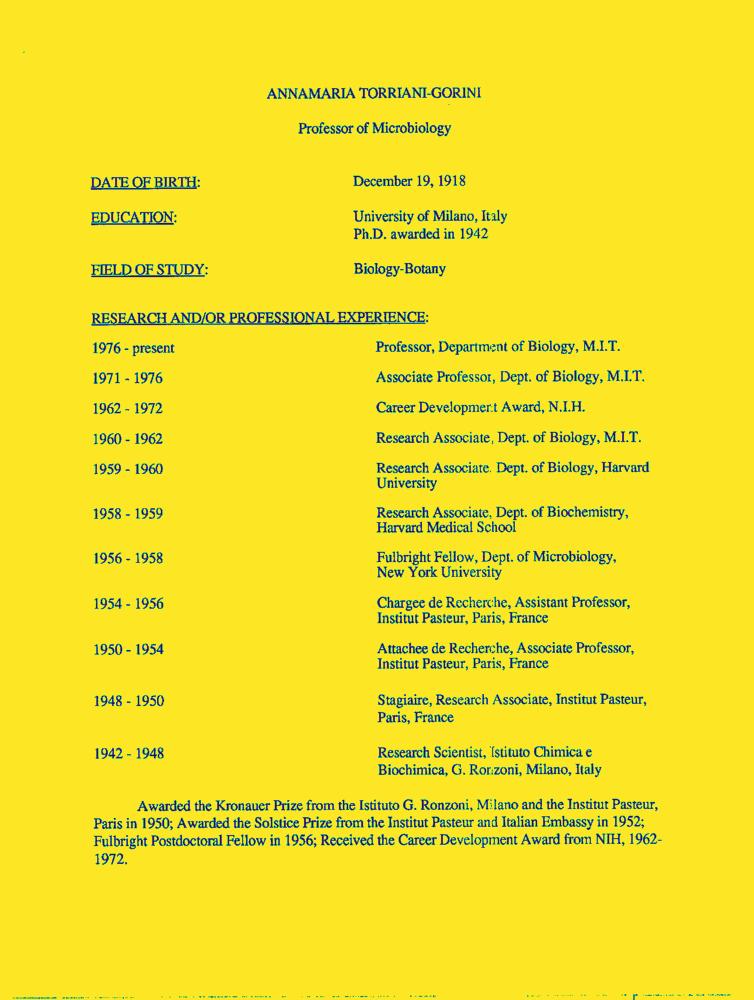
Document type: Resume-Doc